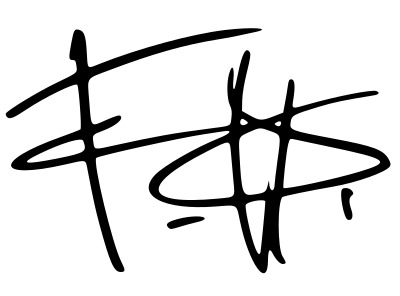
Signature of: freddie gibbs